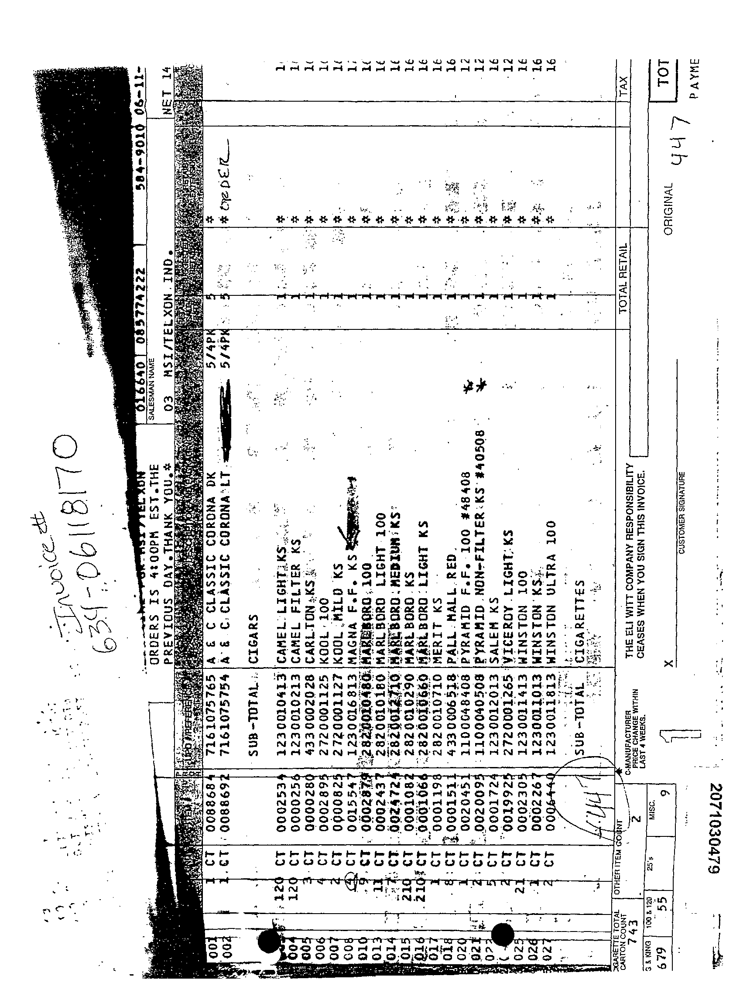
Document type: Invoice